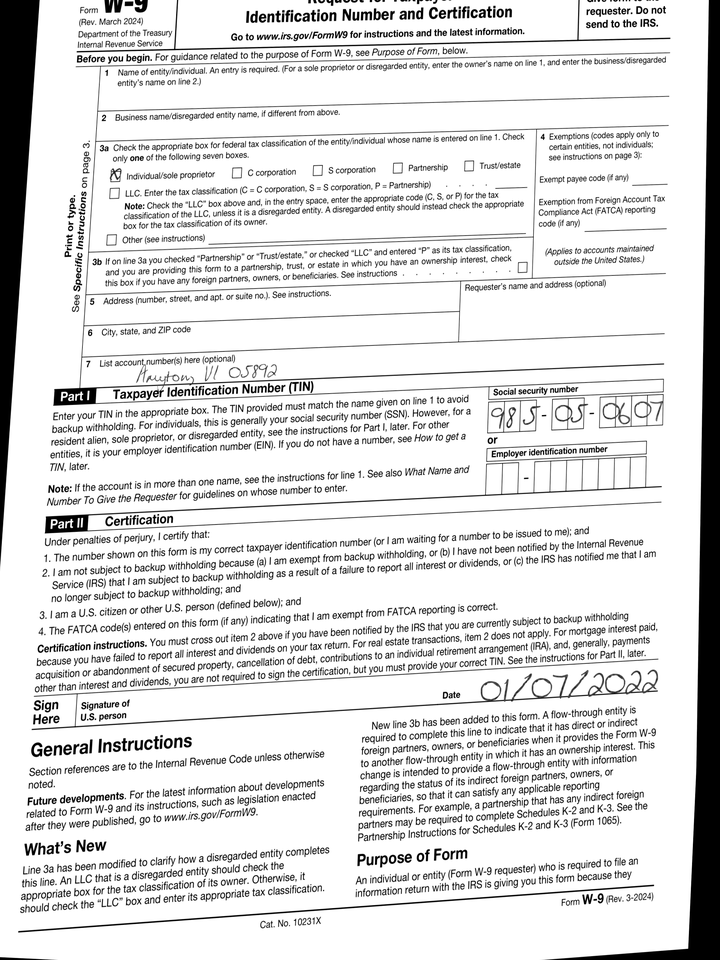
adr2: Amyton, VI 05892
cbx: yes
ssn: 985050607
sdt: 01/07/2022